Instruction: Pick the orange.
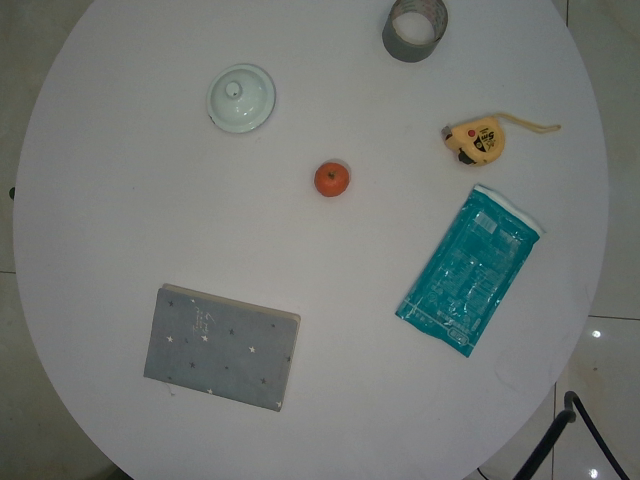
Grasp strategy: vertical